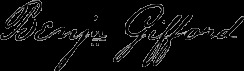
Signature of: benjamin gifford